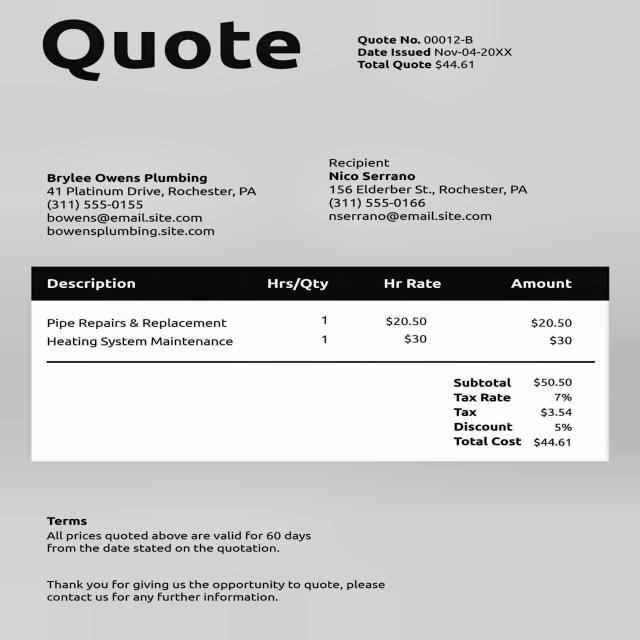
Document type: Invoice